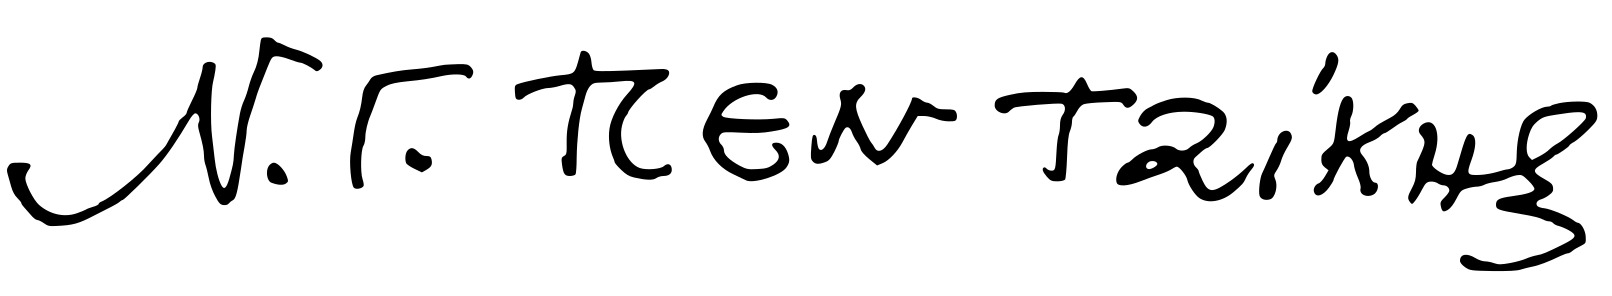
Signature of: nikos gavriil pentzikiis